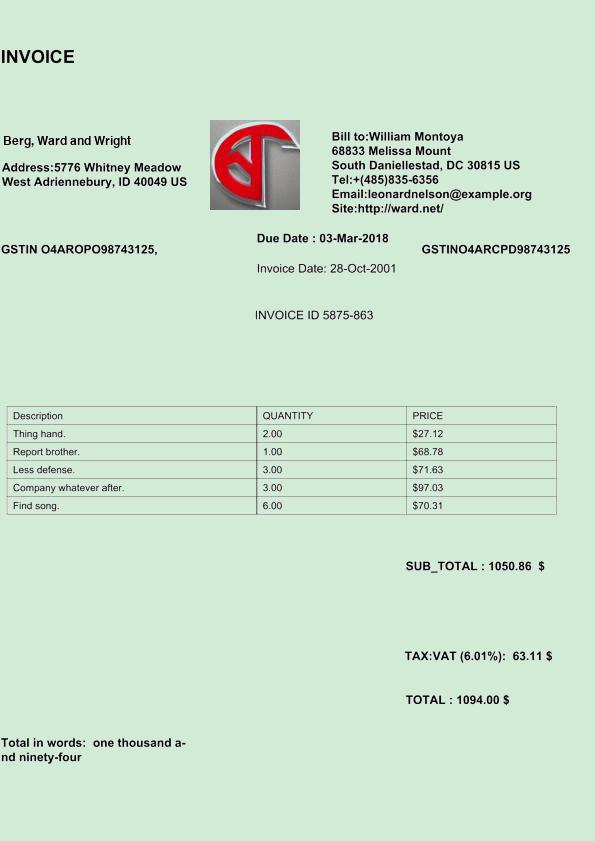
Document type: Invoice